Question: What is the suspected problem?
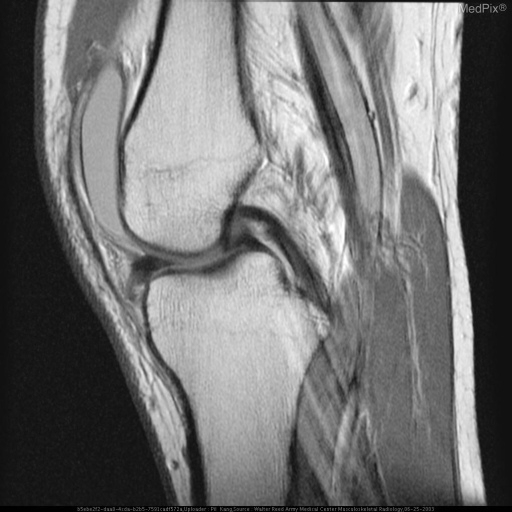
Answer: The findings suggest Multiple sagittal MR sequence images demonstrate a tear of the medial meniscus with a displaced fragment in the intercondylar notch, in the classic "double PCL" sign, suggestive of a bucket handle tear.. Multiple sagittal MR sequence images demonstrate a tear of the medial meniscus with a displaced fragment in the intercondylar notch, in the classic "double PCL" sign, suggestive of a bucket handle tear.. The patient might have a history of 26 y.o. male injuried in weekend football game.